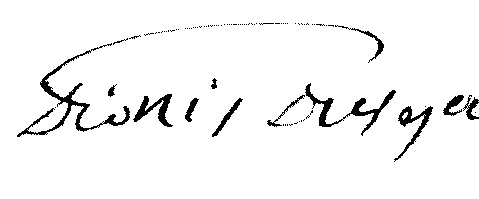
Signature of: achille pierre dionis du séjour